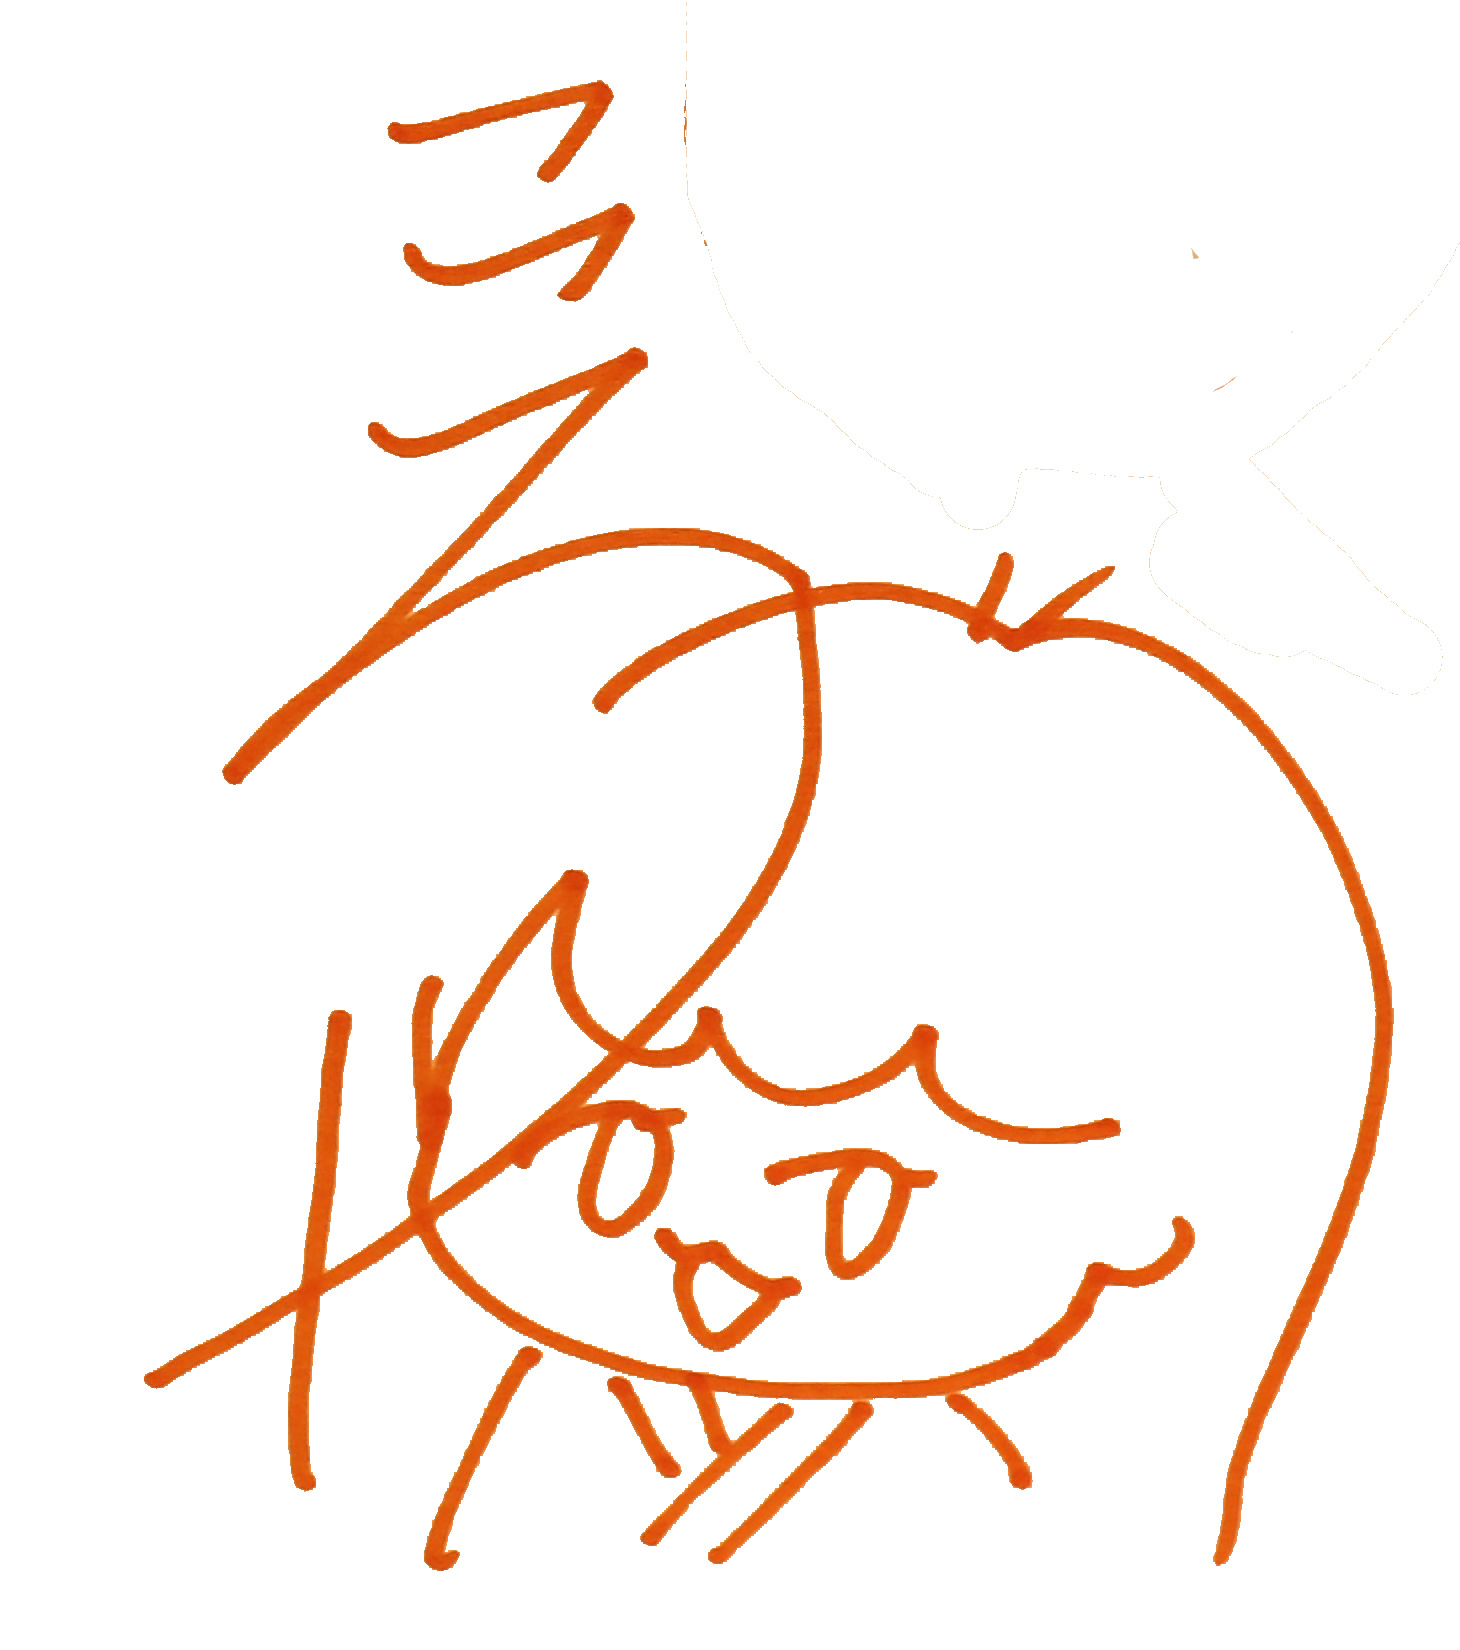
Signature of: kokoro asano